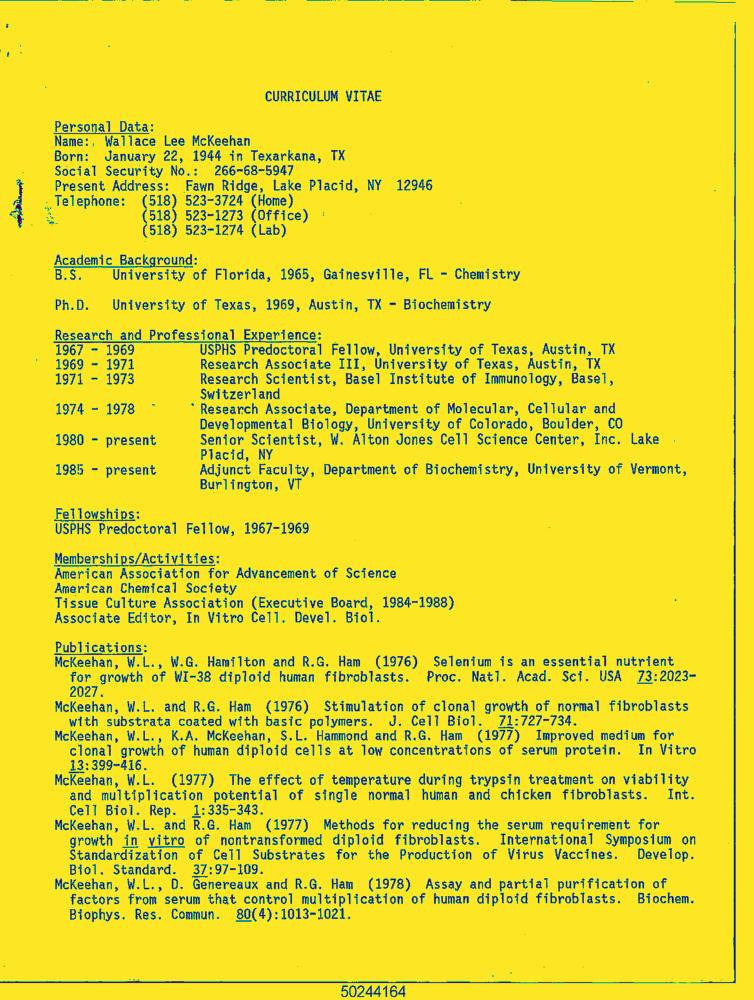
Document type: Resume-Doc